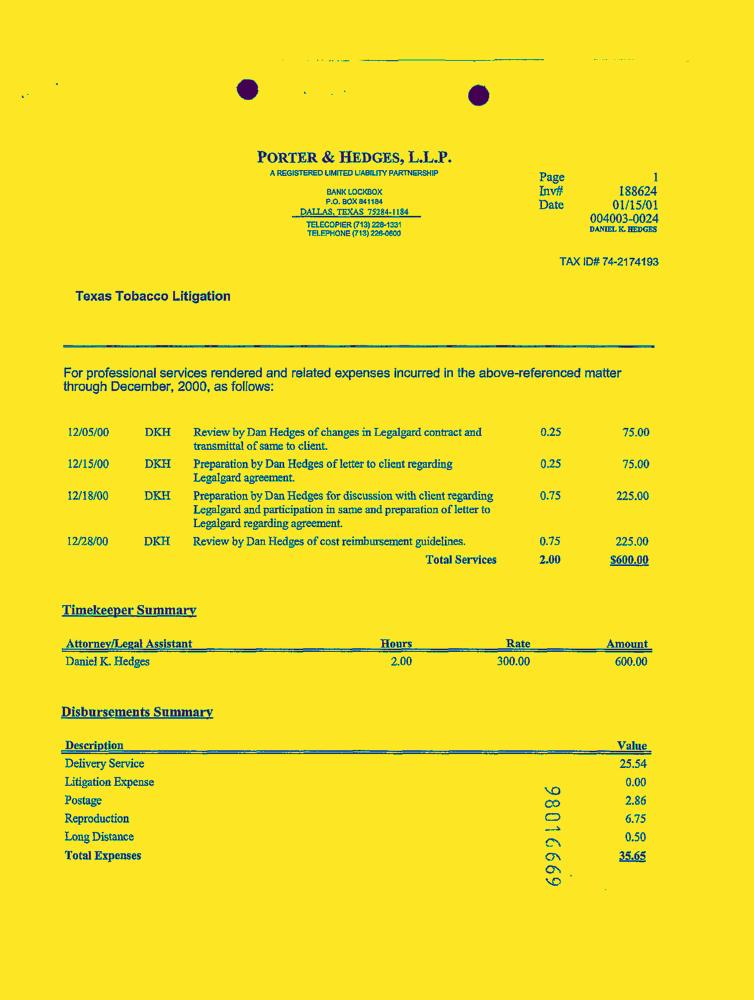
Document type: Invoice-Doc